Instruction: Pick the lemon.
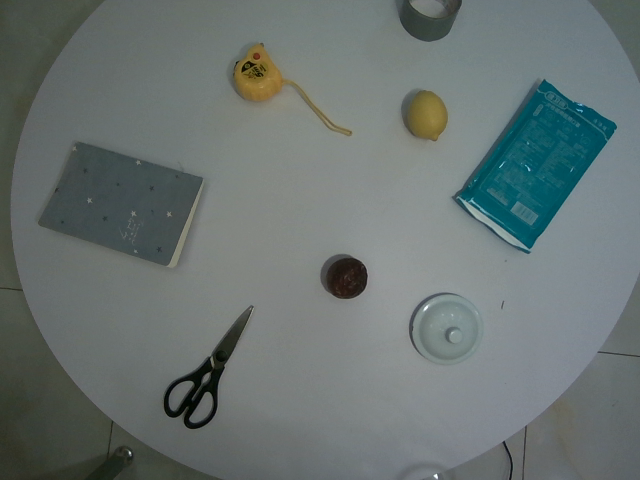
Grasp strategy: vertical